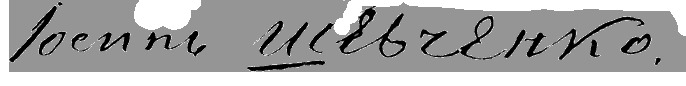
Signature of: yosyp h shevchenko